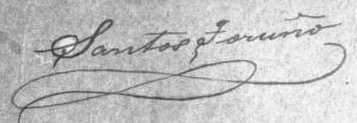
Signature of: santos toruño